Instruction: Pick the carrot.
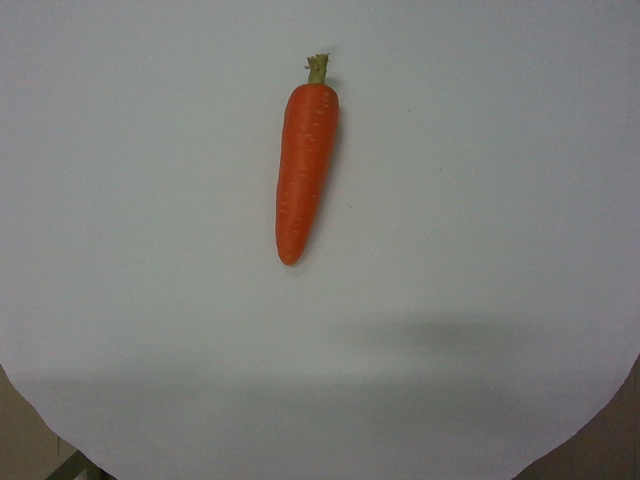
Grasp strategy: vertical